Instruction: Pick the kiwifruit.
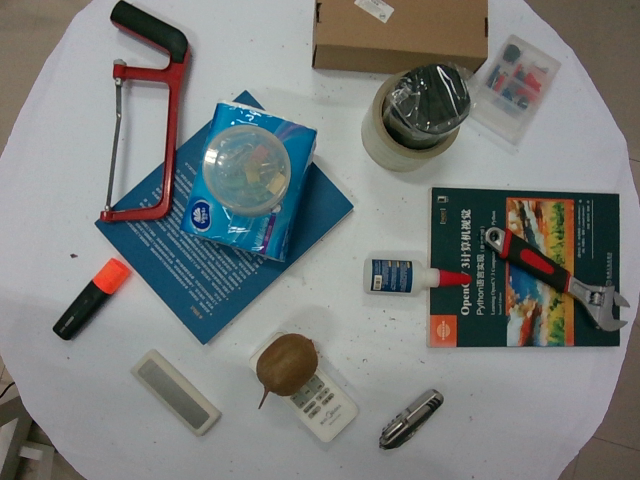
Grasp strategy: vertical